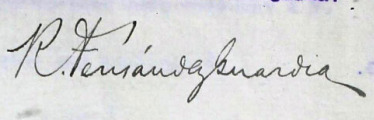
Signature of: ricardo fernández guardia